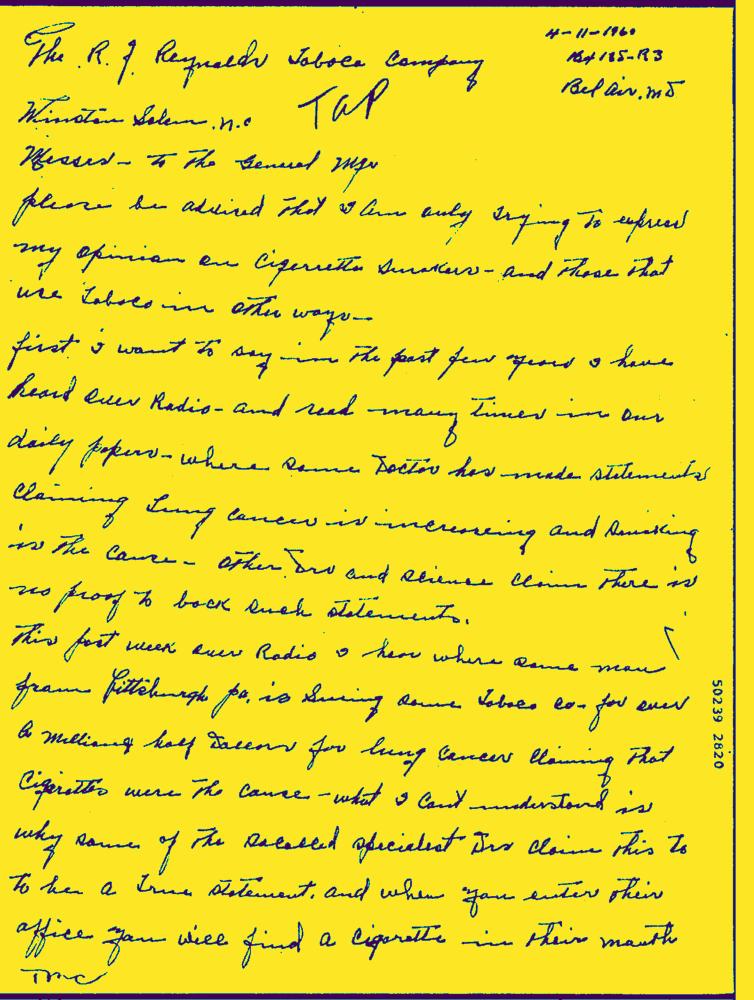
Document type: Hand-Written